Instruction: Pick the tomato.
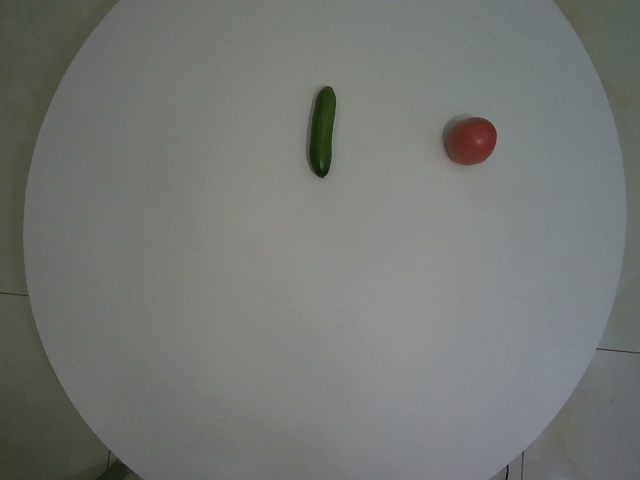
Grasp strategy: vertical